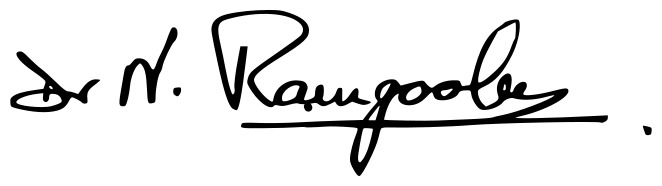
Signature of: navin ramgoolam